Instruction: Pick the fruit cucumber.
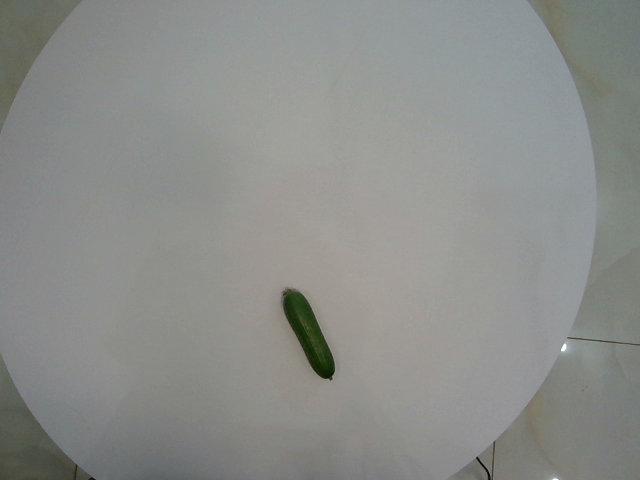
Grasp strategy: vertical